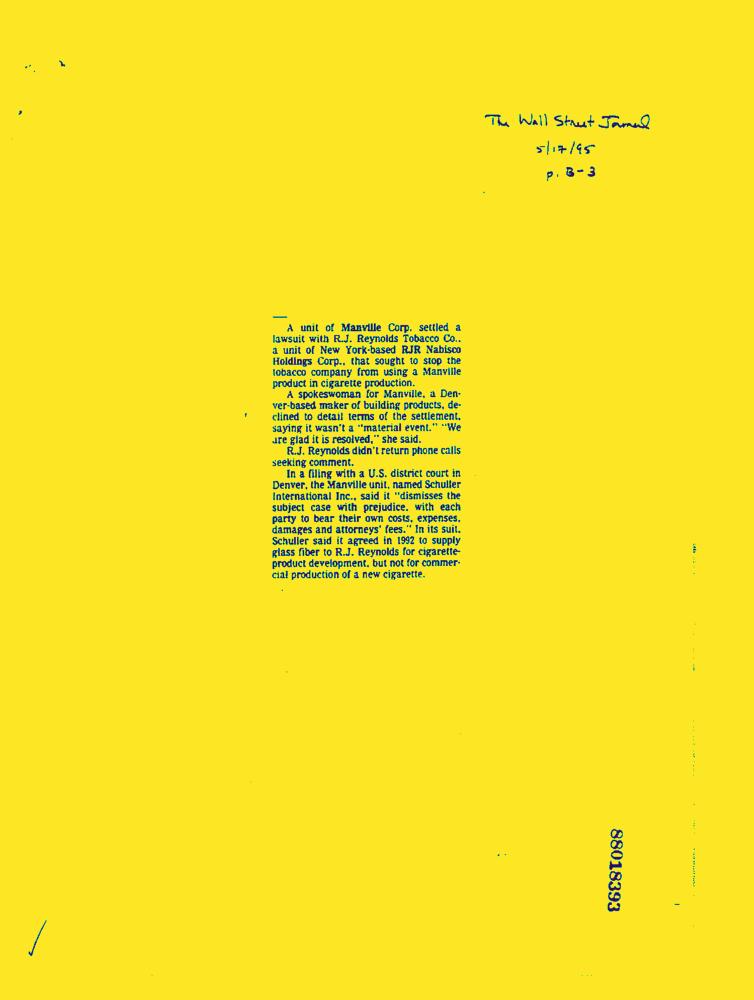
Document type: News-Article